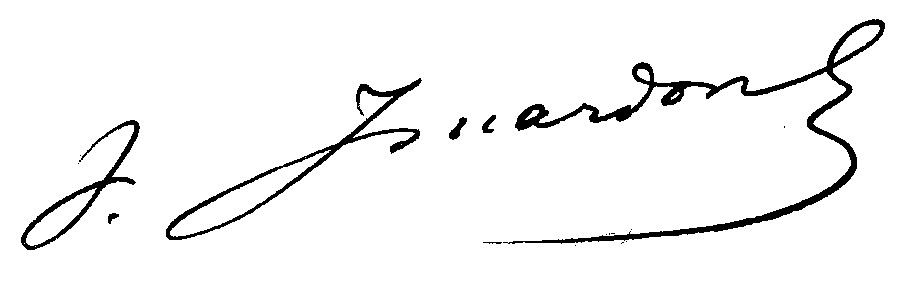
Signature of: jacques isnardon